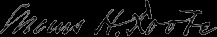
Signature of: lucius foote